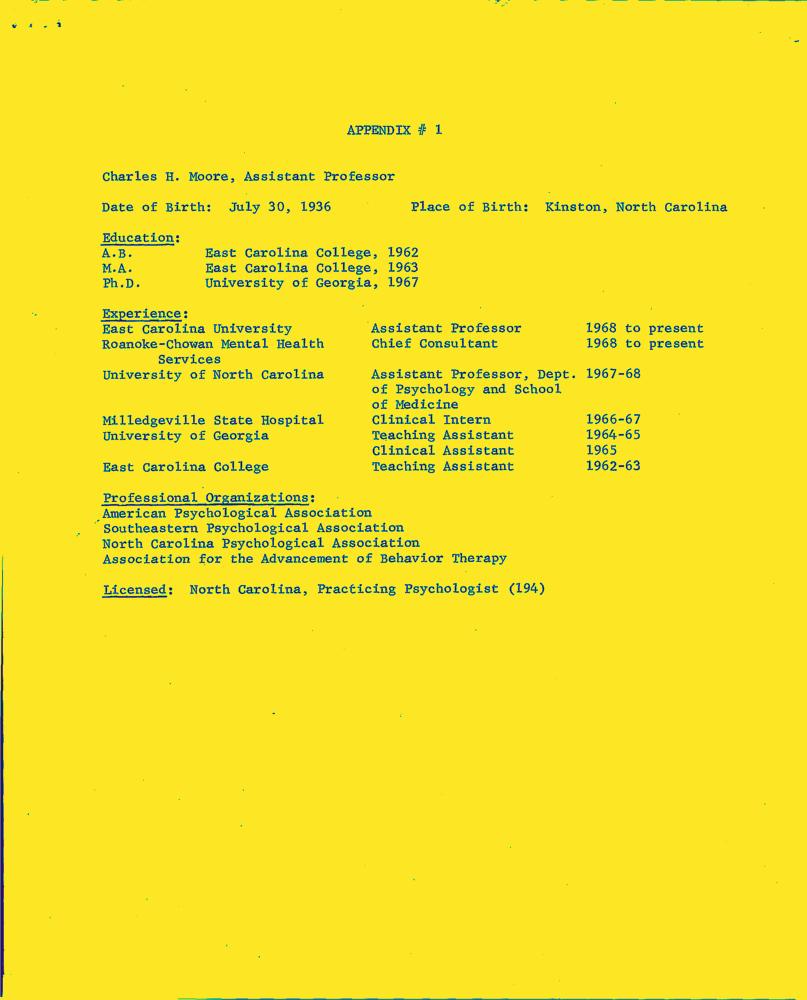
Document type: Resume-Doc